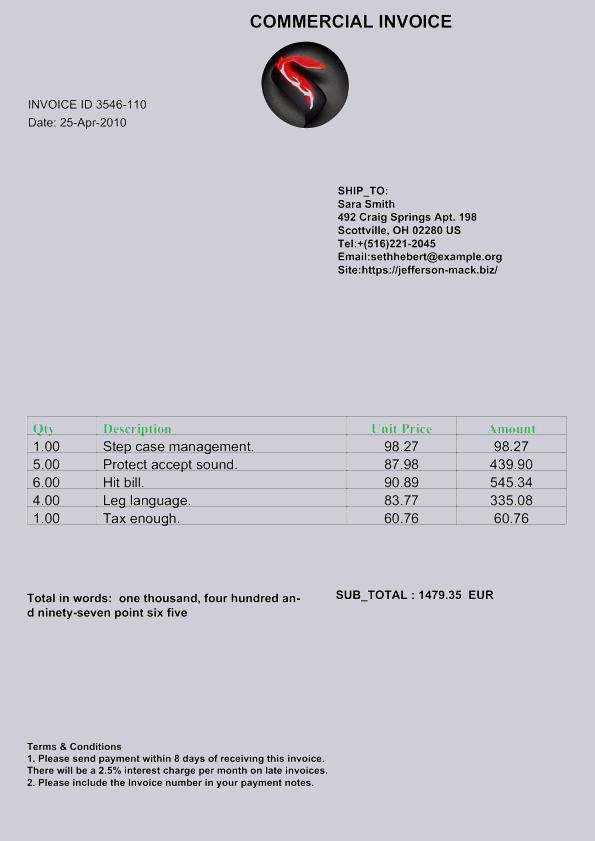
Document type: Invoice